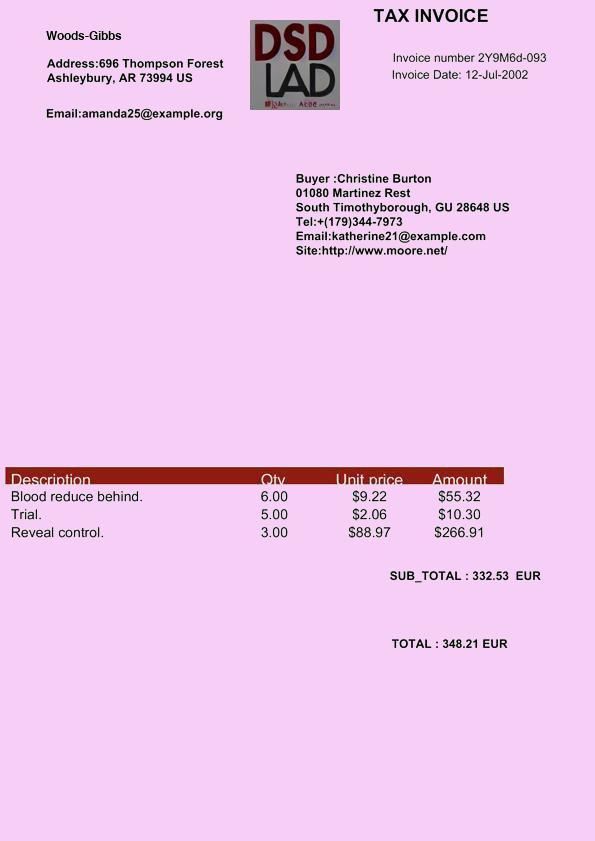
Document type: Invoice